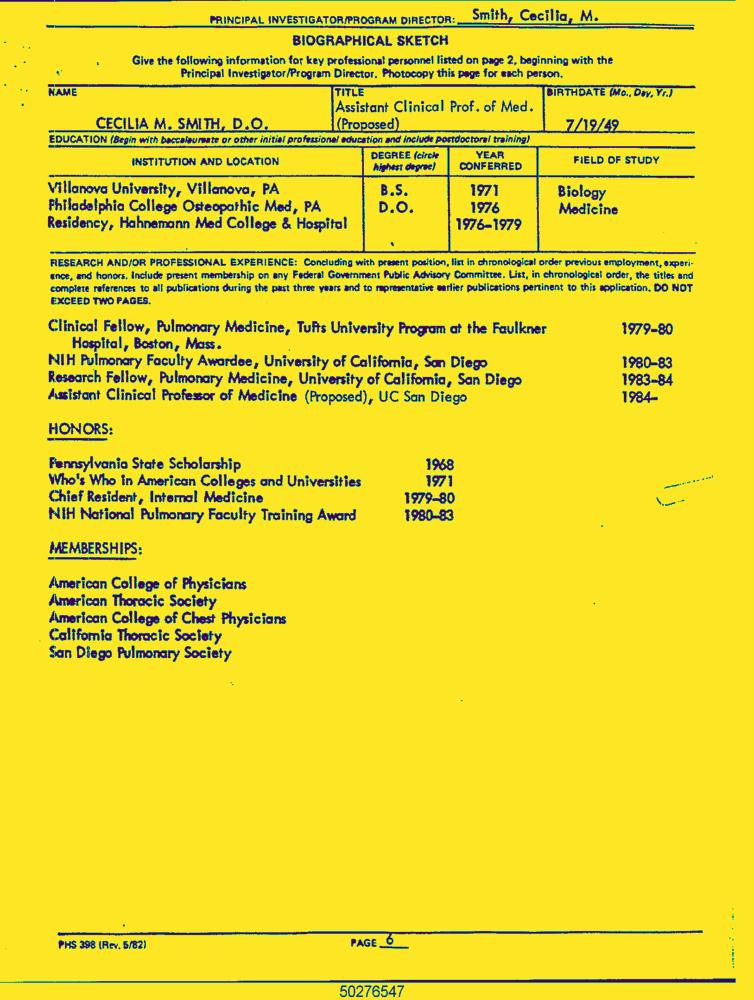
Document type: Resume-Doc